Extract the amount written in words, the amount in digits, the name of the payee, the date on the cheque, and the bank's name from the image.
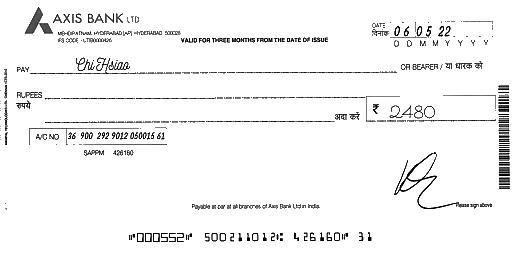
amt_in_words:
amt_in_figures: 2480
payee_name: Chi Hsiao
bank_name: AXIS BANK
cheque_date: 06/05/22